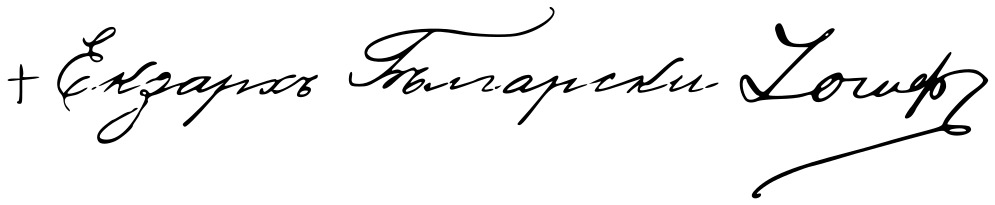
Signature of: joseph i of bulgaria